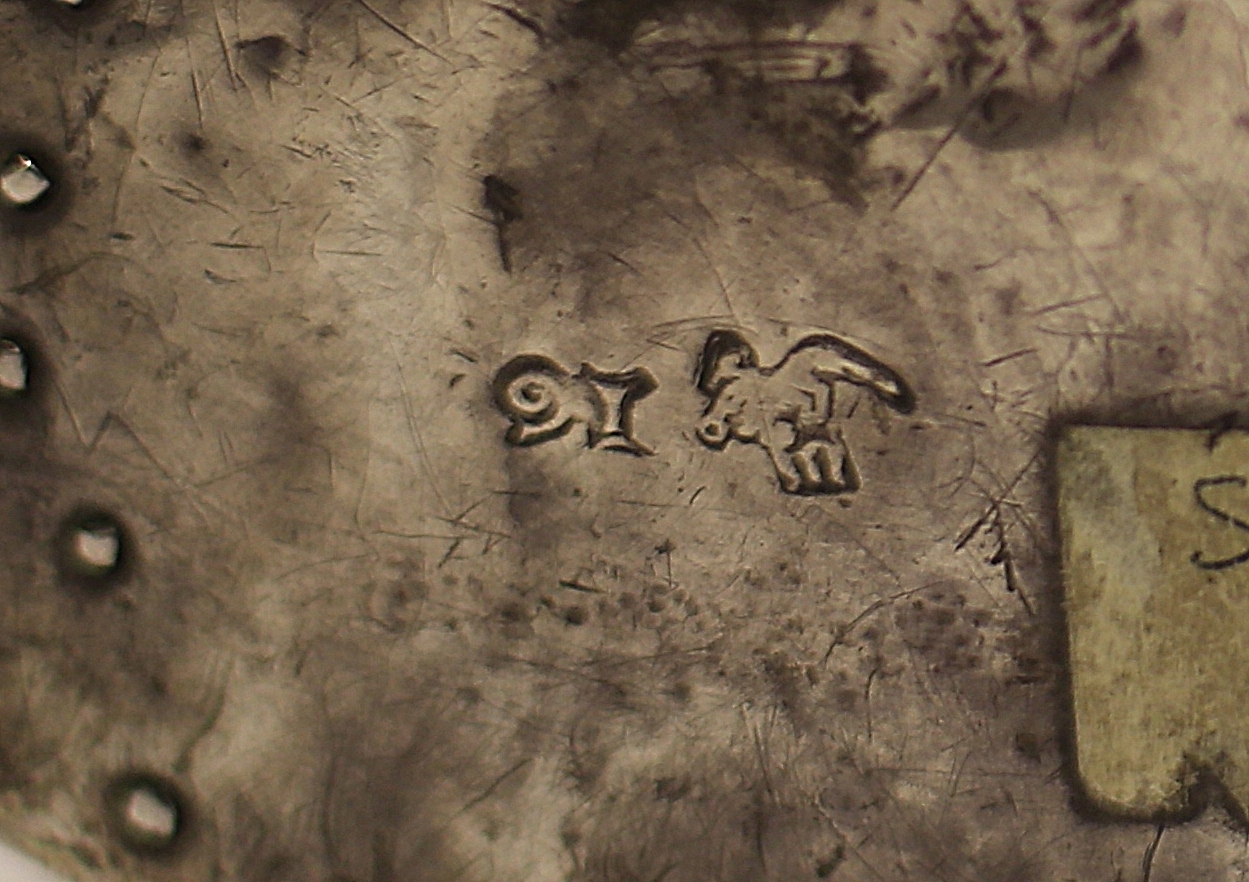
Signature of: jehan grahant